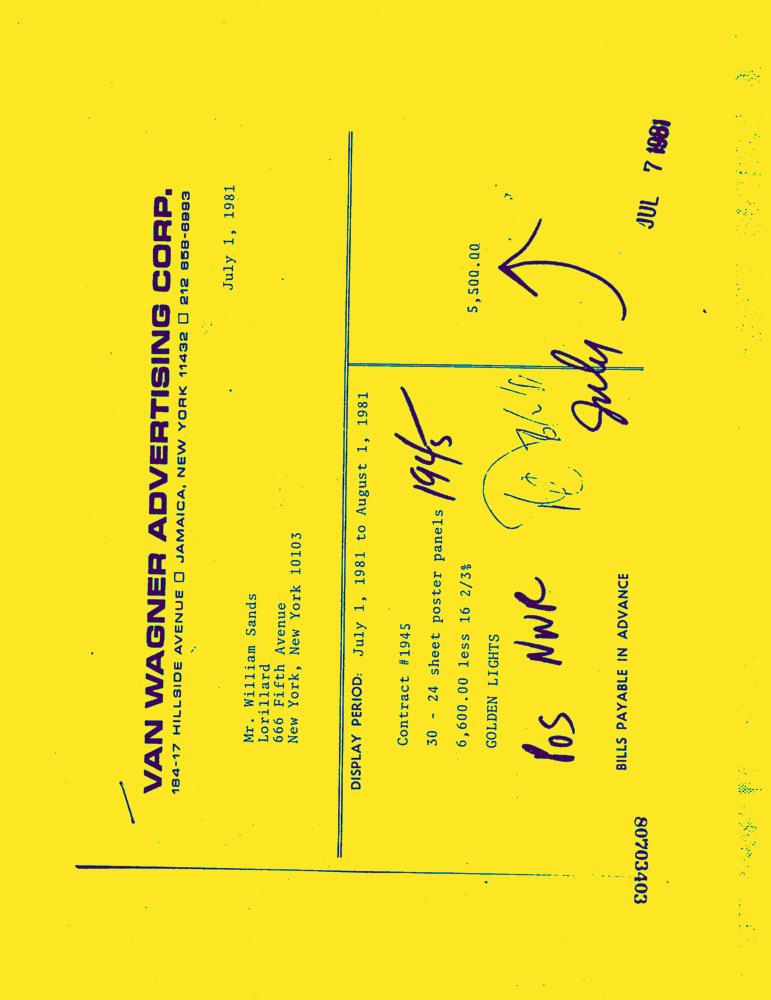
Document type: Invoice-Doc